Question: What are the imaging findings?
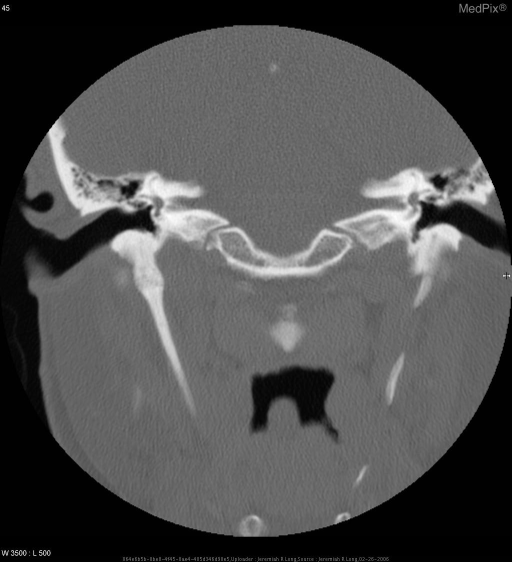
Answer: The imaging shows Ossification of the bilateral stylohyoid ligaments (right greater than left).  No significant paranasal sinus disease. Coronal non-contrast CT image of the face demonstrating ossification of the bilateral stylohyoid ligamnets (right greater than left)..